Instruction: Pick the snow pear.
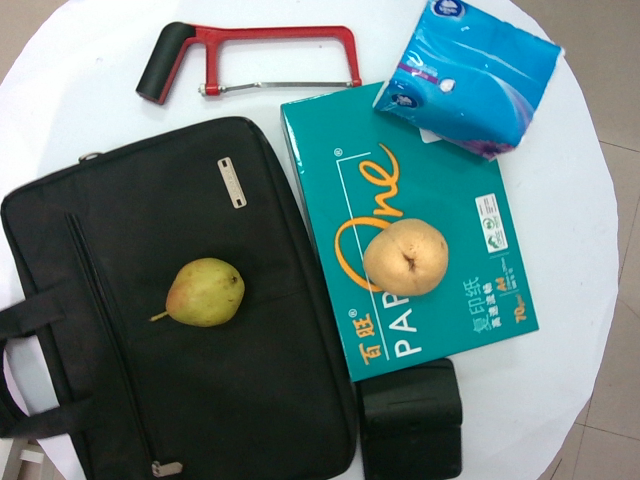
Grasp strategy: vertical